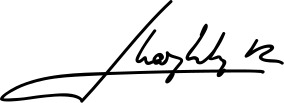
Signature of: juan carlos i of spain